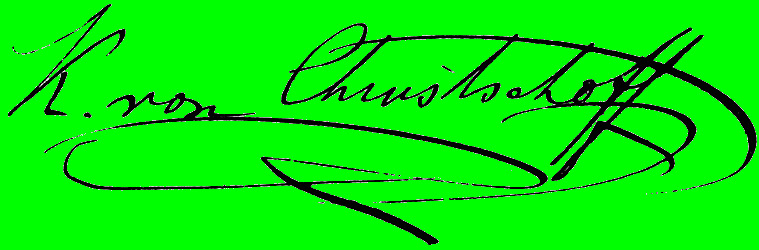
Signature of: konstantin von chrustschoff